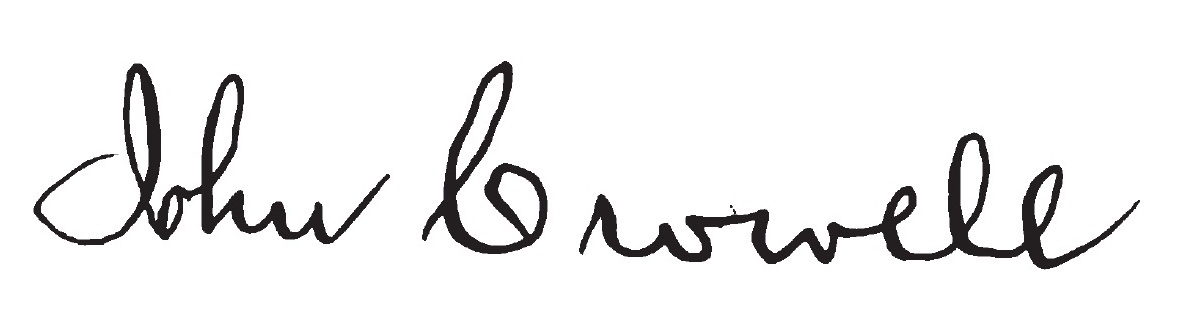
Signature of: john crowell